Question: What are the imaging findings?
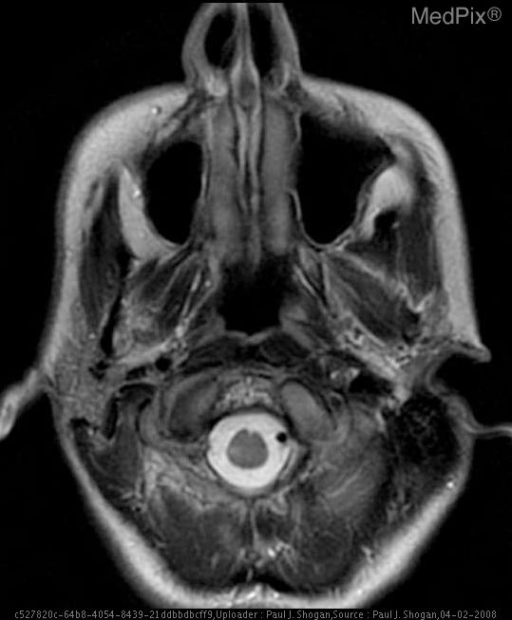
Answer: The imaging shows Occlusion of the right vertebral artery at the C1-2 level with subacute infarction of the right lateral medulla oblongata, and chronic infarction of the left flocculonodular lobe, as a result of traumatic chiropractic cervical manipulation. T2 weighted axial image at the level of the occiptal condyles reveal loss of the normal T2 signal related flow void of the right vertebral artery in the paramedullary cistern..